Identify and extract the amount in words, amount in numbers, payee name, cheque date, and bank name from the image.
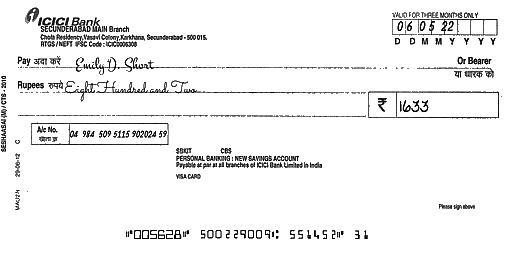
amt_in_words: Eight Hundred and Two
amt_in_figures: 1633
payee_name: Emily D. Short
bank_name: ICICI Bank
cheque_date: 06/05/22